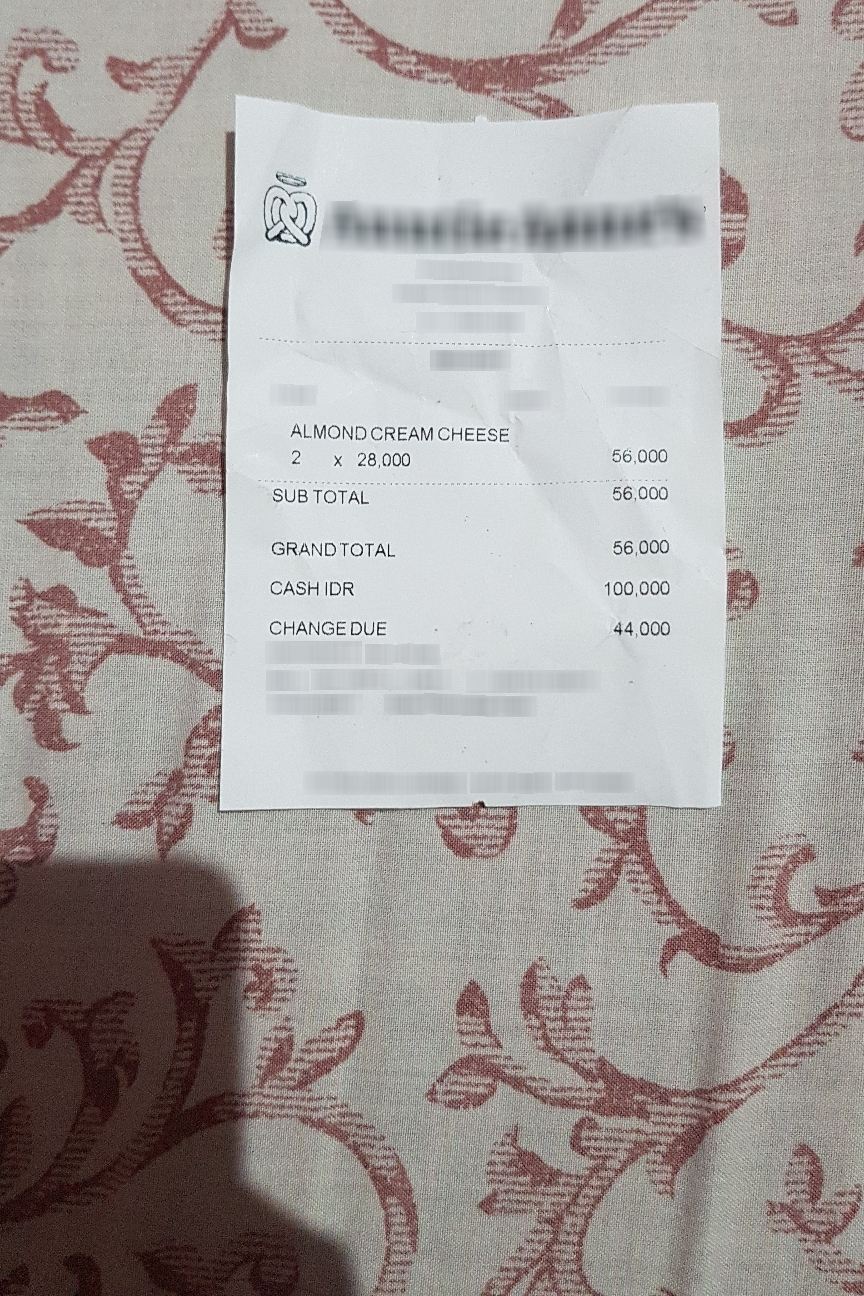
Extraction:
receipt: line_items: name: ALMOND CREAM CHEESE
price: 56,000
qty: 2 x
subtotal: 56,000
total: 56,000